Question: How does the patient history play a role?
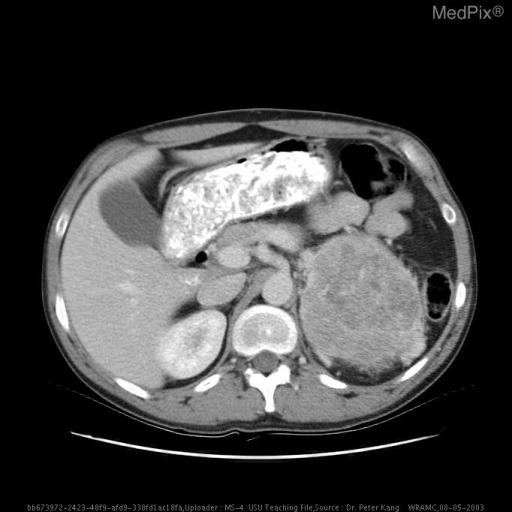
Answer: The patient's history of 30 yo with no past medical history who felt dehydrated in Iraq in May.  BP measurement was 250/140 and he was evacuated to Landstuhl for stabilization.  He noted a prior history of headaches, flushing, shortness of breath, arrhythmias, fainting and dyspnea upon closer questioning, but no nausea, vomiting, chest pain or palpitations.  He was started on labetolol initially, and then switched to prazosin after CT and labs diagnosed pheochromocytoma.  He was eventually transferred to WRAMC surgical oncology for adrenalectomy and pheochromocytoma excision. is key in understanding the case.